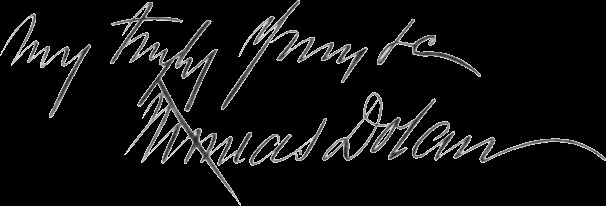
Signature of: thomas dolan